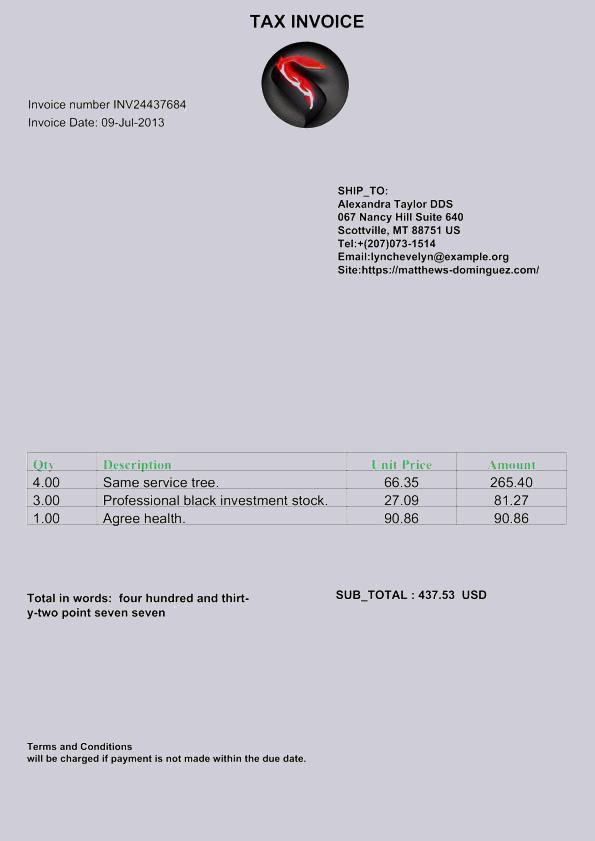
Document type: Invoice